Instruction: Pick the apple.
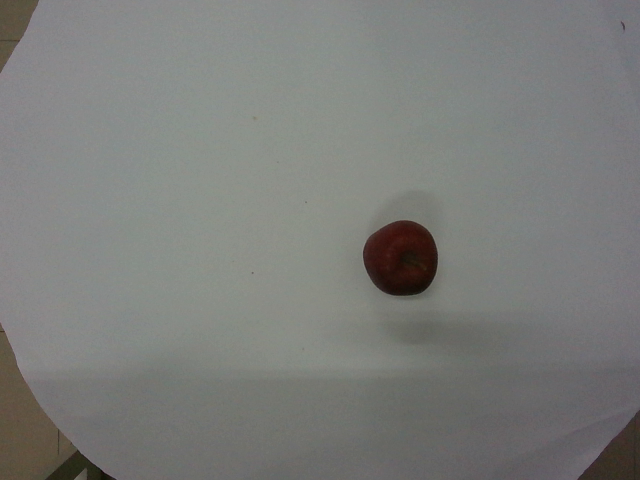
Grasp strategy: vertical